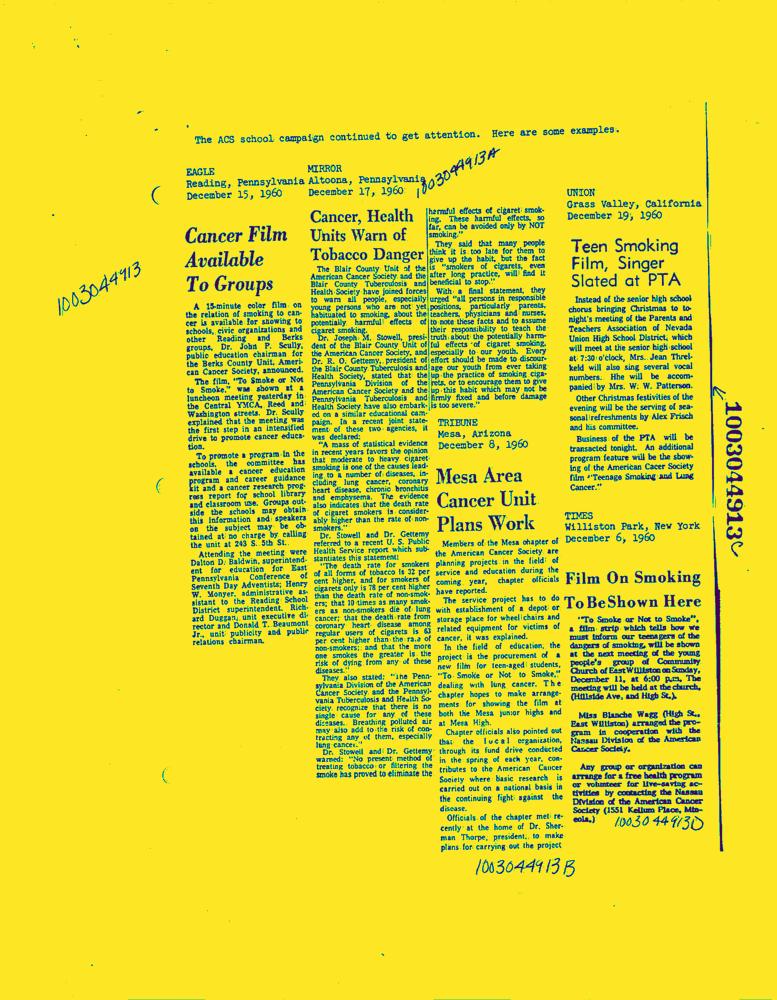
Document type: News-Article